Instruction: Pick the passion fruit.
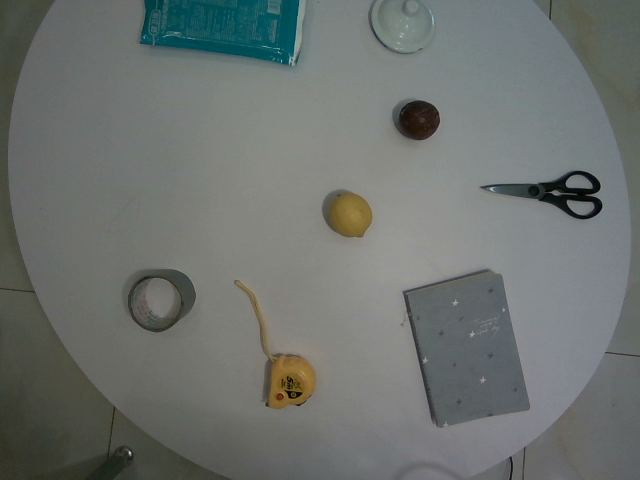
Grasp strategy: vertical